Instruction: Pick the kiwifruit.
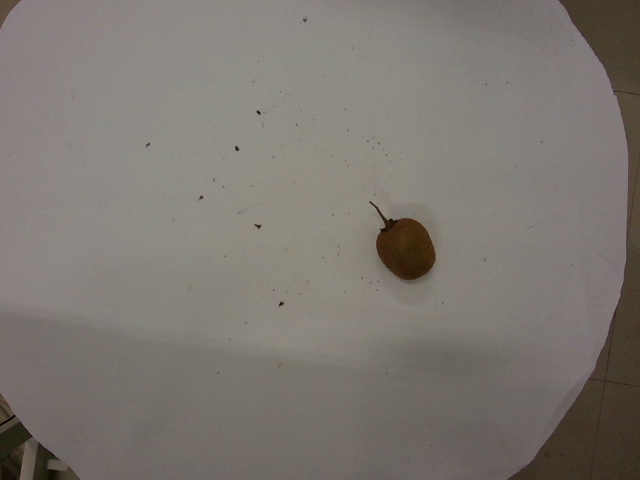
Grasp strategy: vertical